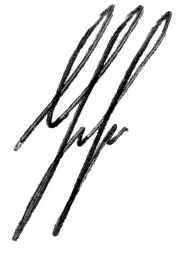
Signature of: q59349275